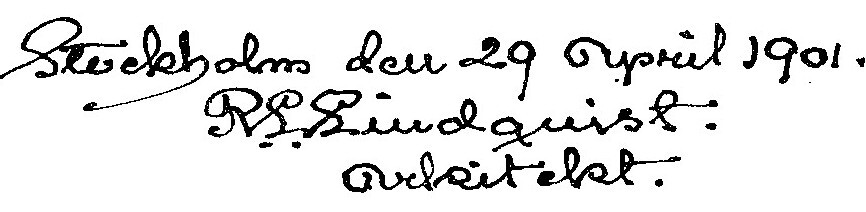
Signature of: r l lindquist